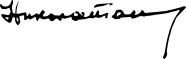
Signature of: nikola tanev